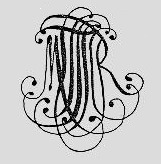
Signature of: charles messier